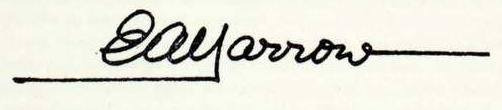
Signature of: ernest alfred yarrow